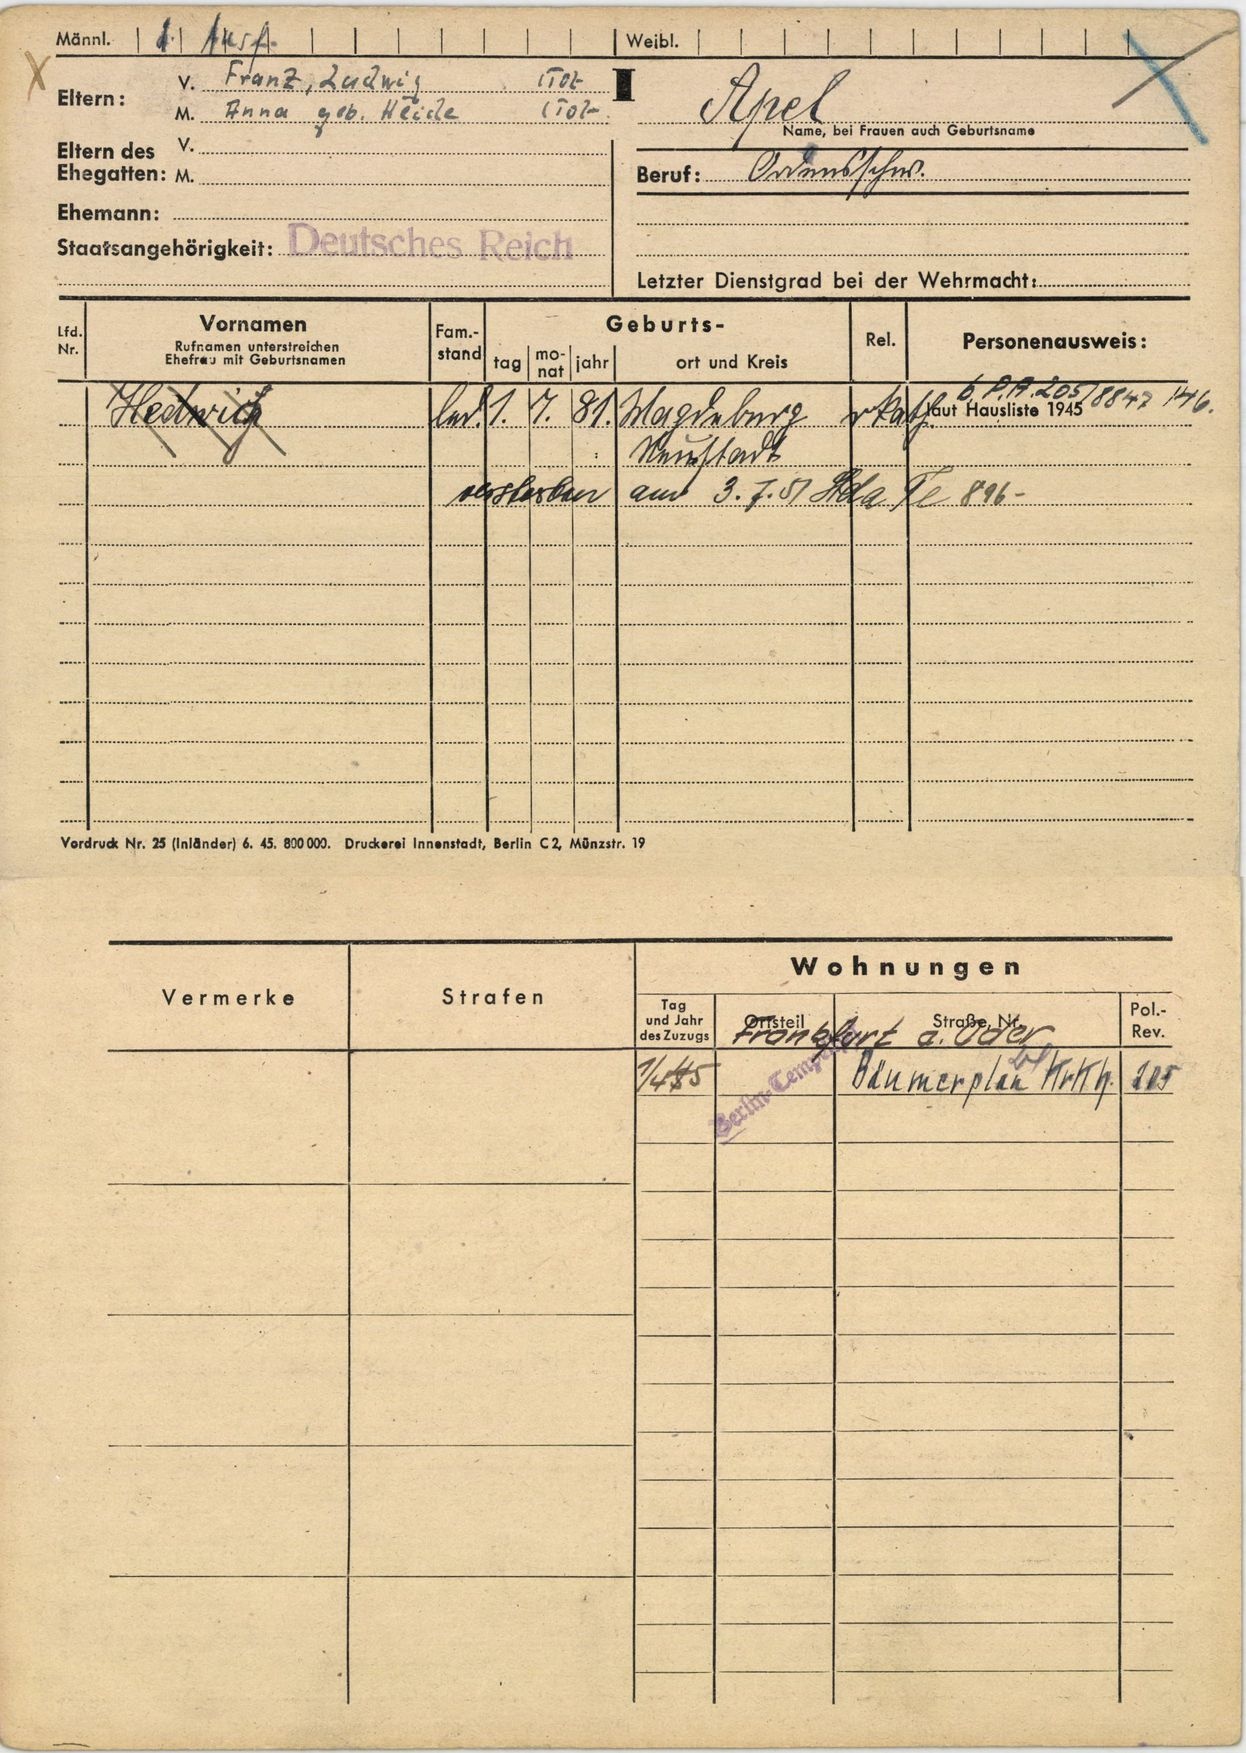
Apel